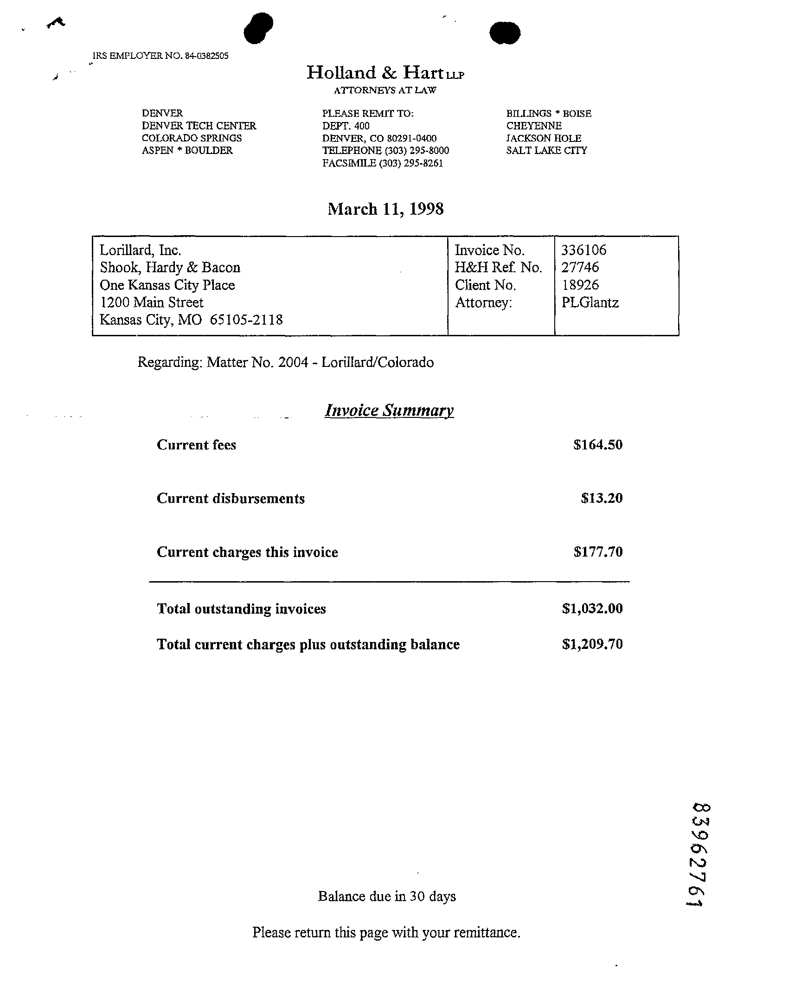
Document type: Invoice